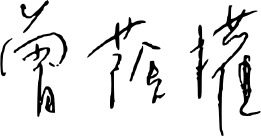
Signature of: donald tsang